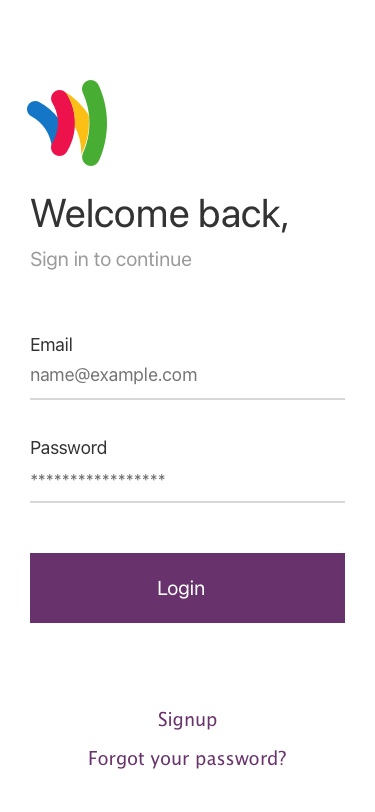
Text in this UI design:
Forgot your password?
Signup
*****************
Password
name@example.com
Email
Login
Sign in to continue
Welcome back,